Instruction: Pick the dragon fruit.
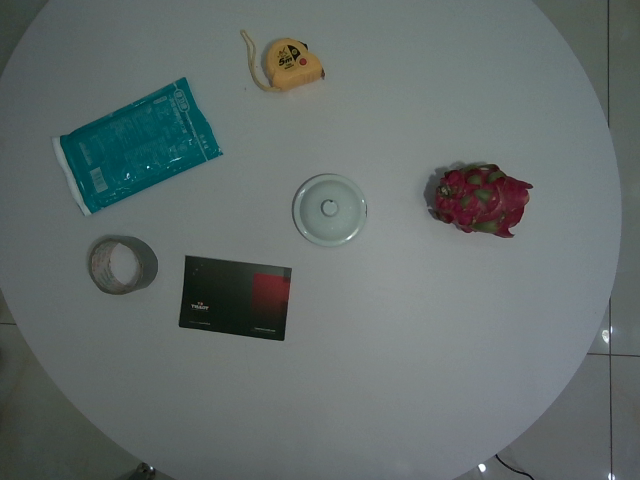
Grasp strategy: vertical